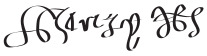
Signature of: henry viii of england